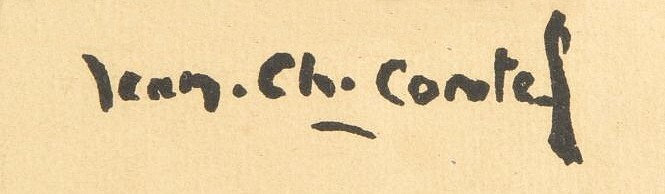
Signature of: jean charles contel